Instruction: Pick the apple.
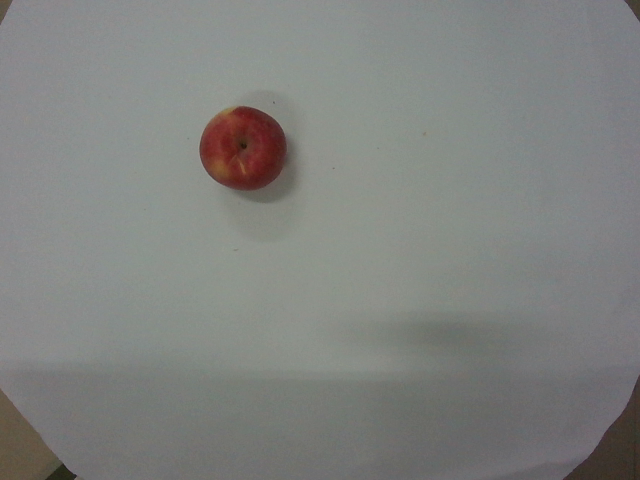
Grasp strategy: vertical